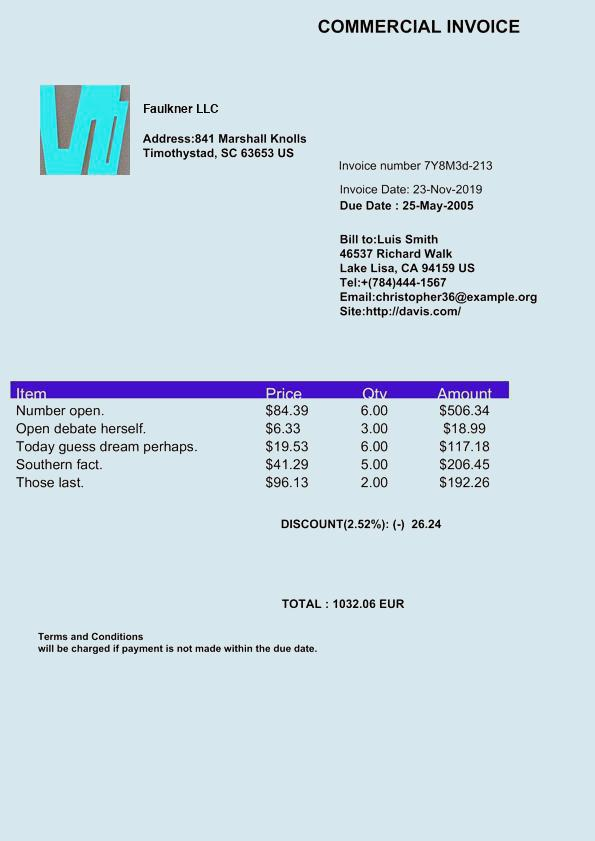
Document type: Invoice